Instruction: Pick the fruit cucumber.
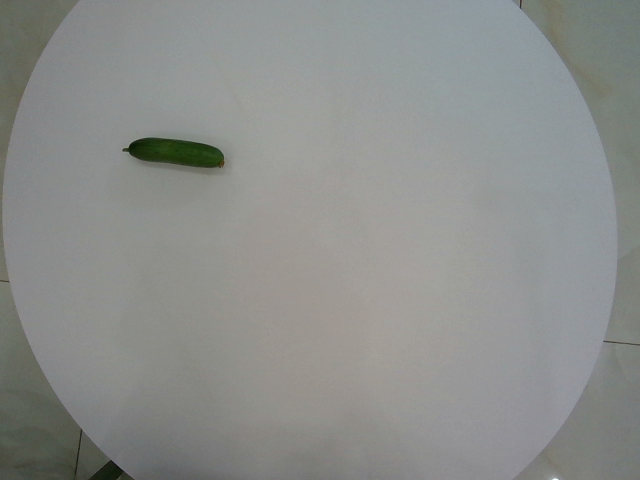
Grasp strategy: vertical